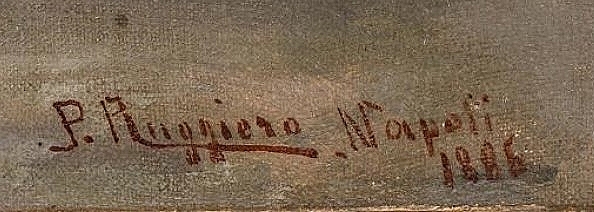
Signature of: pasquale ruggiero